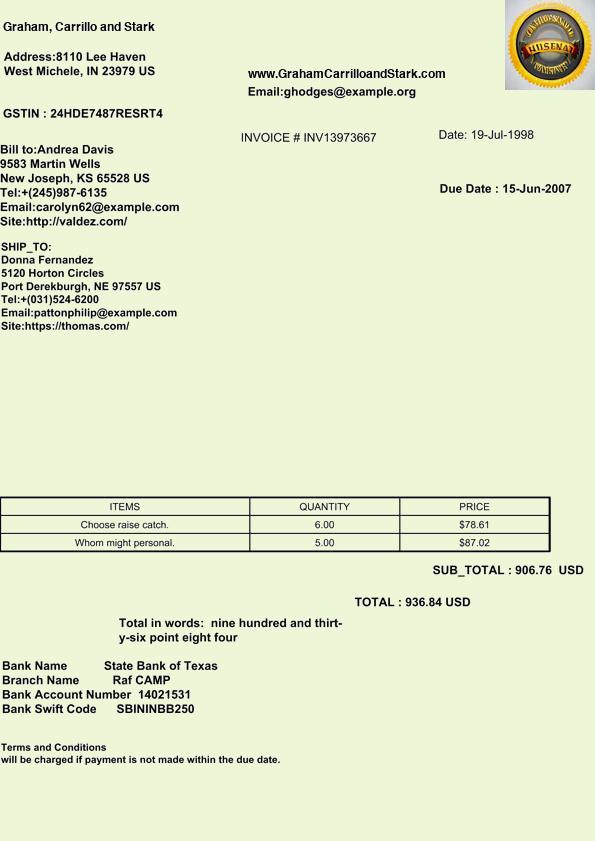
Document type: Invoice